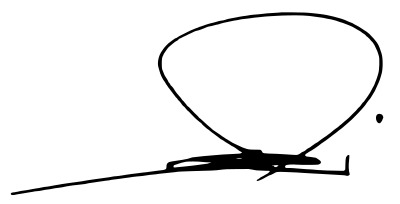
Signature of: nouri al maliki